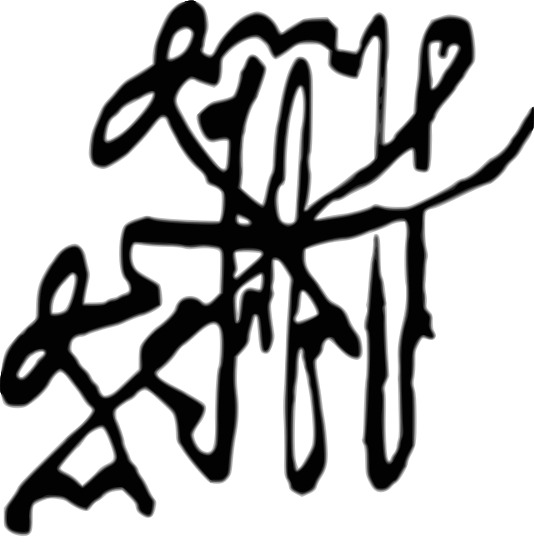
Signature of: kaikhosro of kartli